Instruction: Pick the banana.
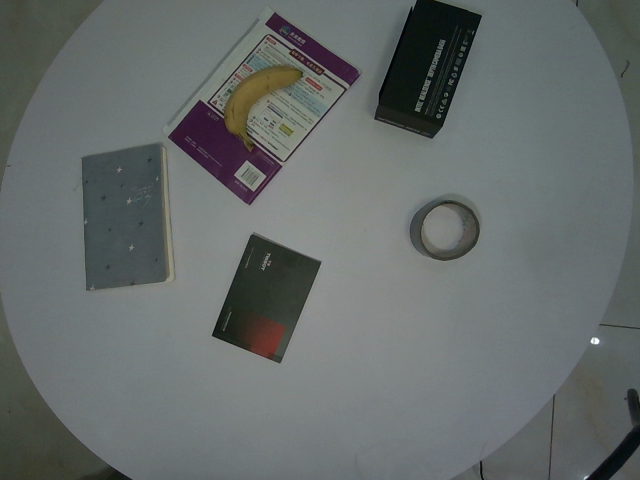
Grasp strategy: vertical